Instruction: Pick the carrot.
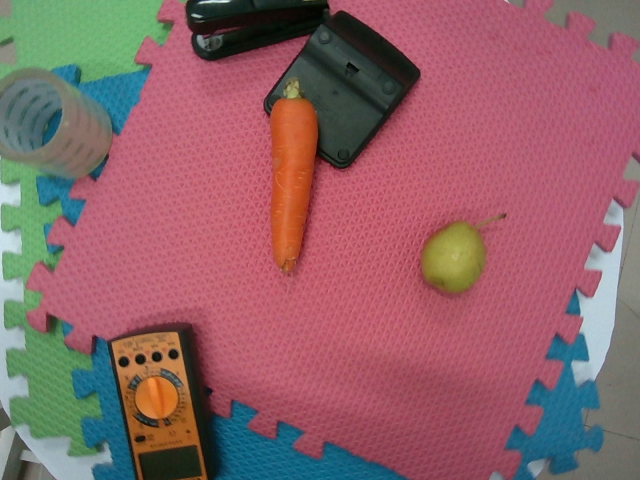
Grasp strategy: vertical